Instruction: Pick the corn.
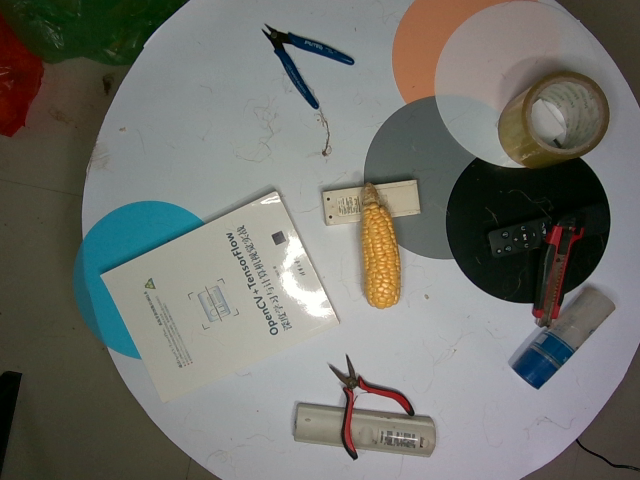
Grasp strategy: vertical